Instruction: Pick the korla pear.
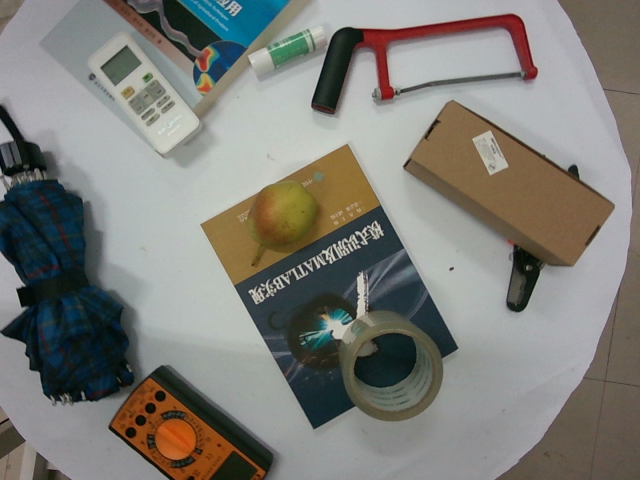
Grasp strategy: vertical